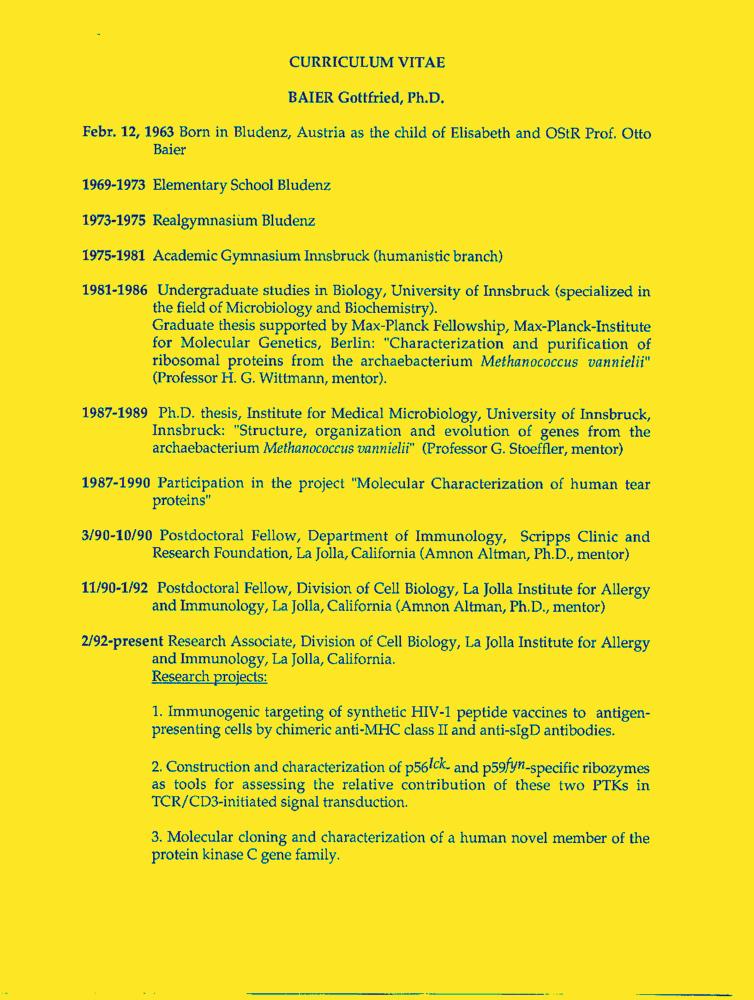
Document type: Resume-Doc